Question: What jurisdiction, city, or county is the document associated with?
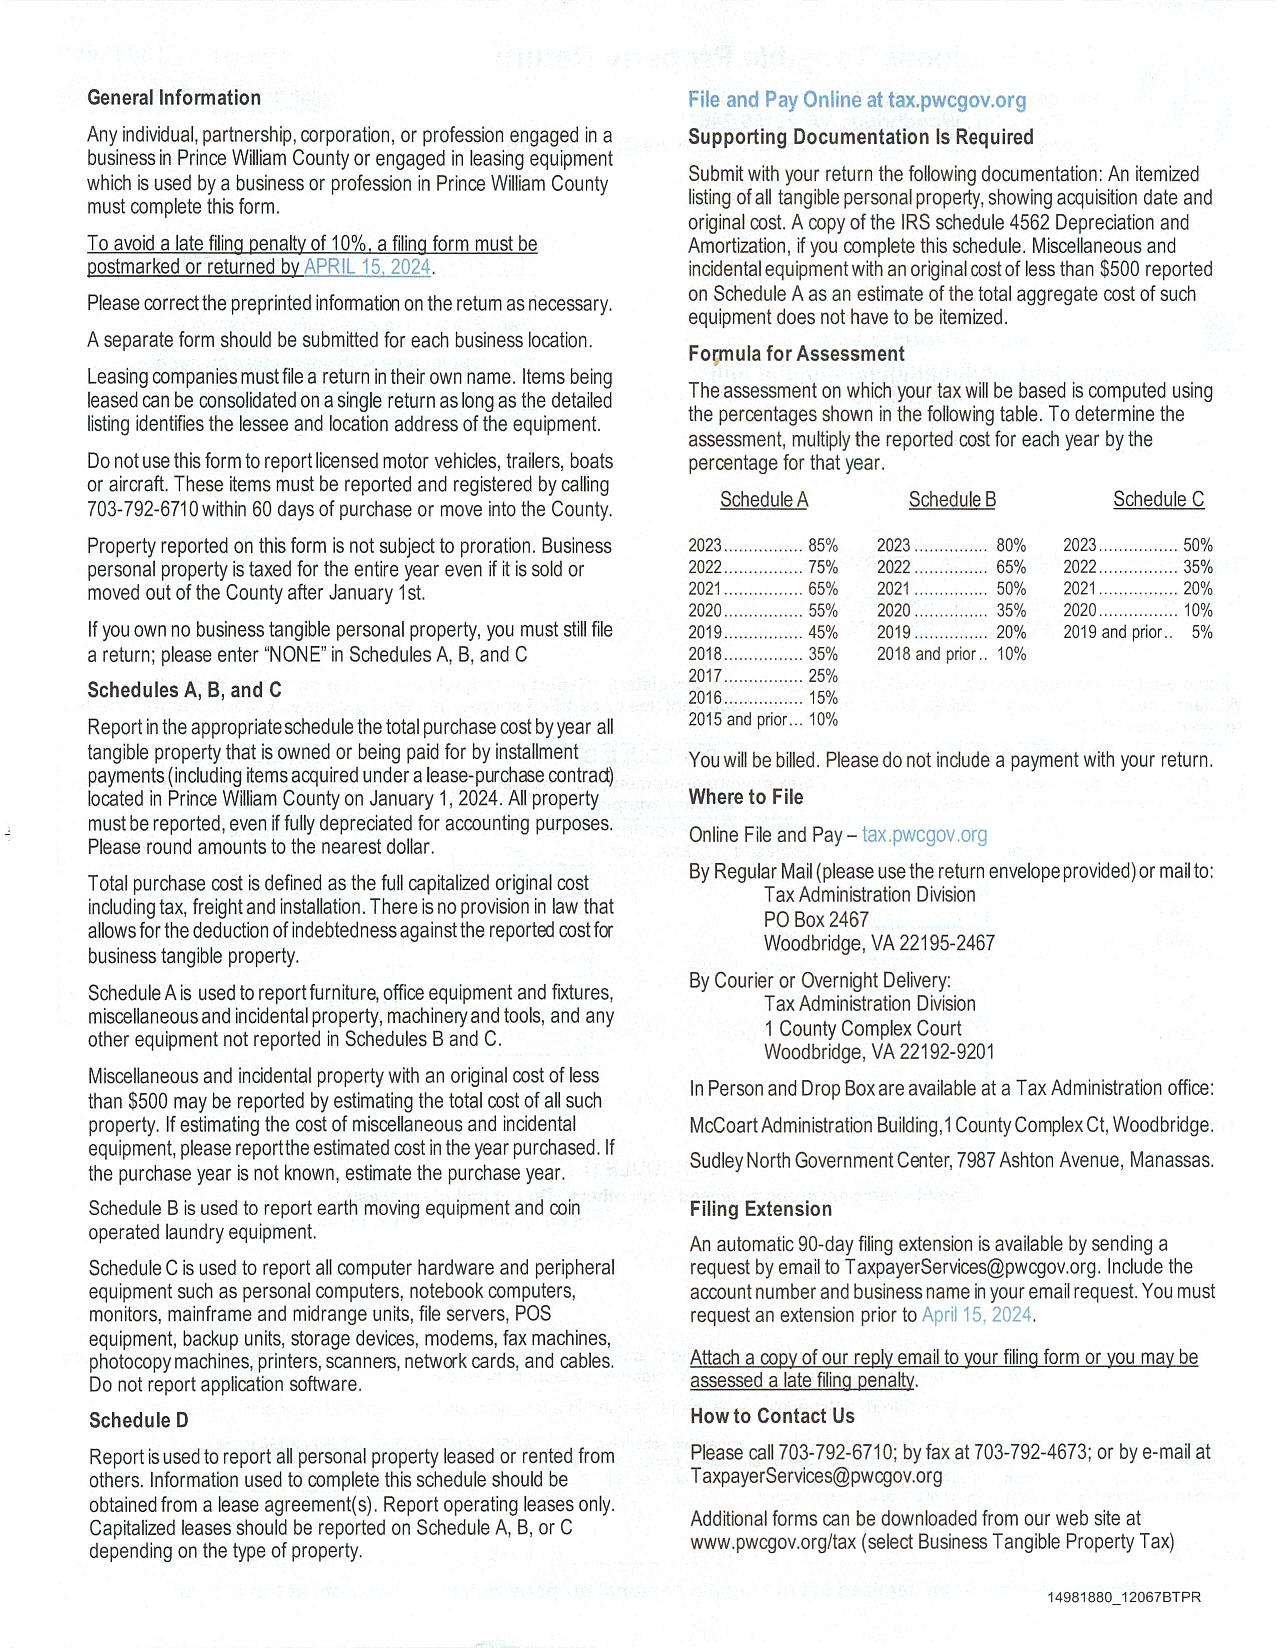
Answer: "Prince William County"